Question: What is the mailing or notice date provided in the document?
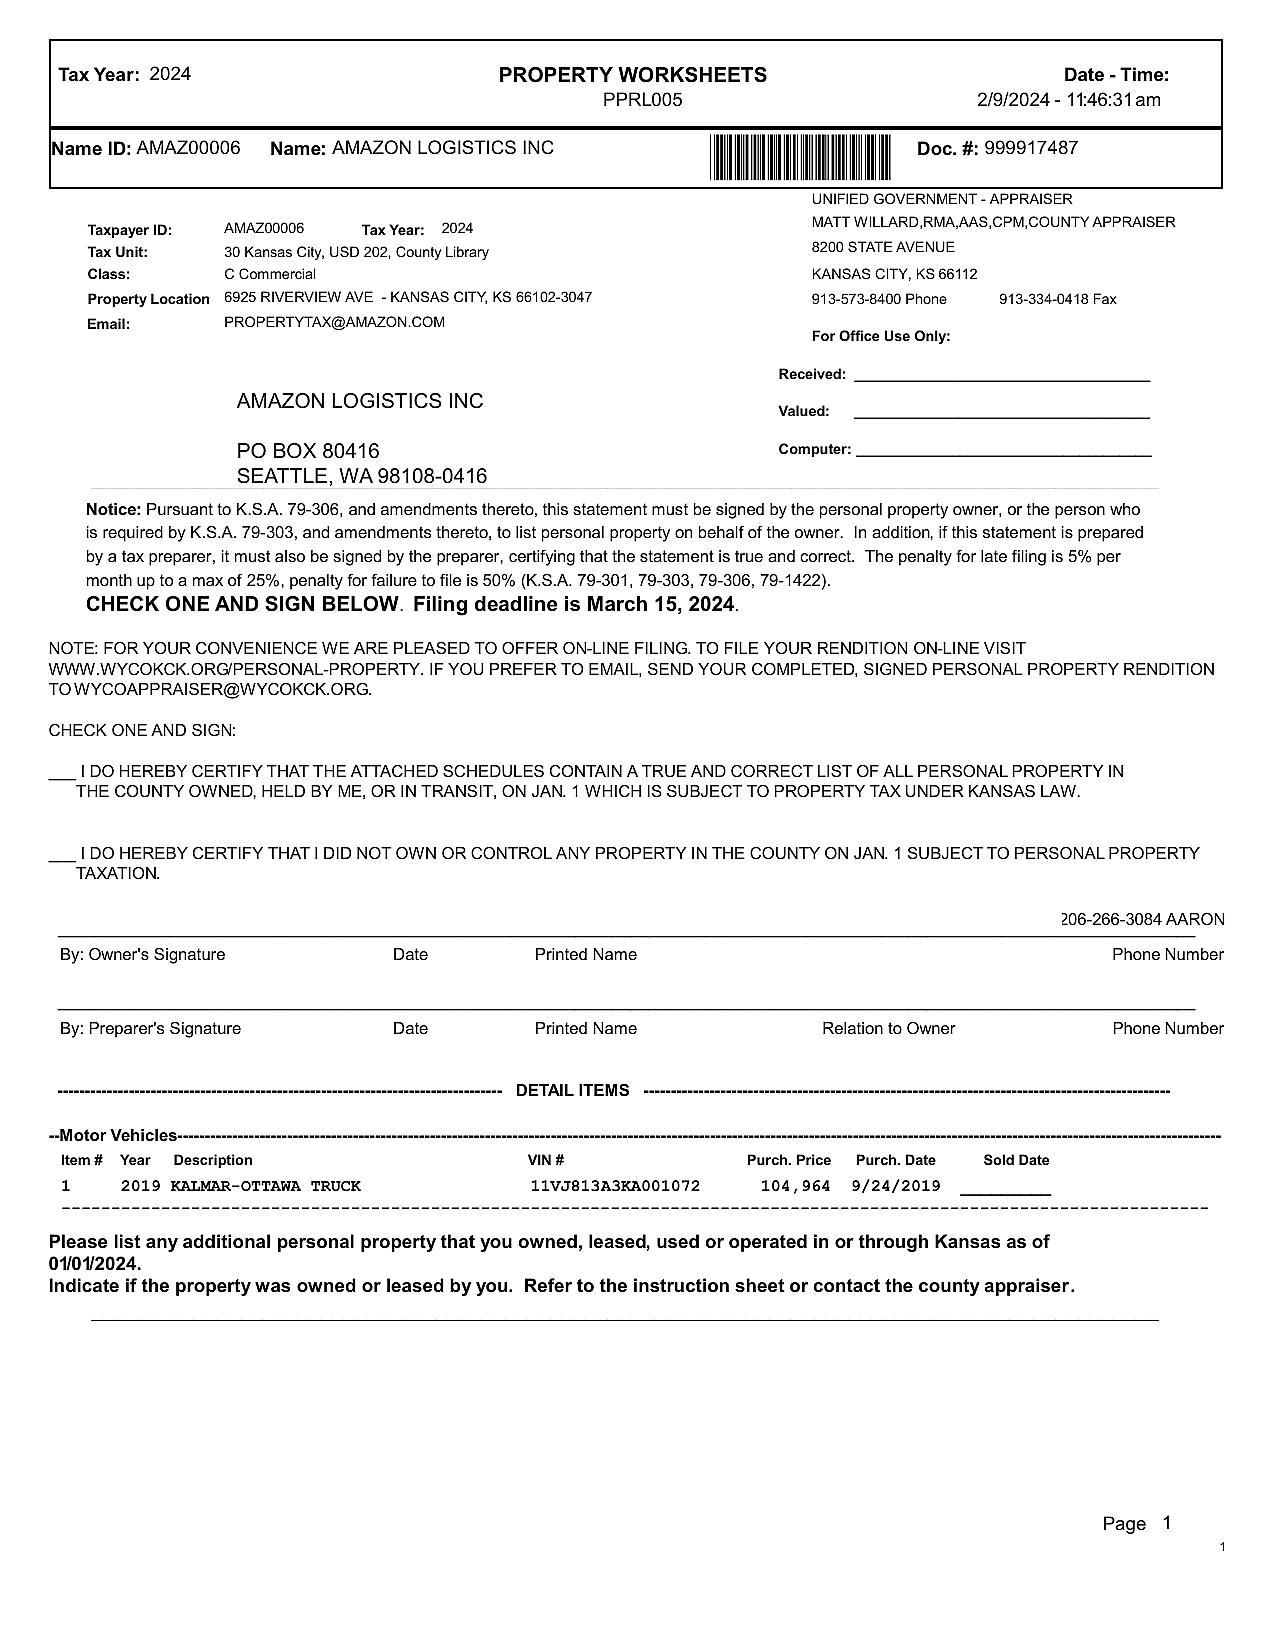
Answer: "2/9/2024 - 11:46:31am"